Question: What jurisdiction, city, or county is the document associated with?
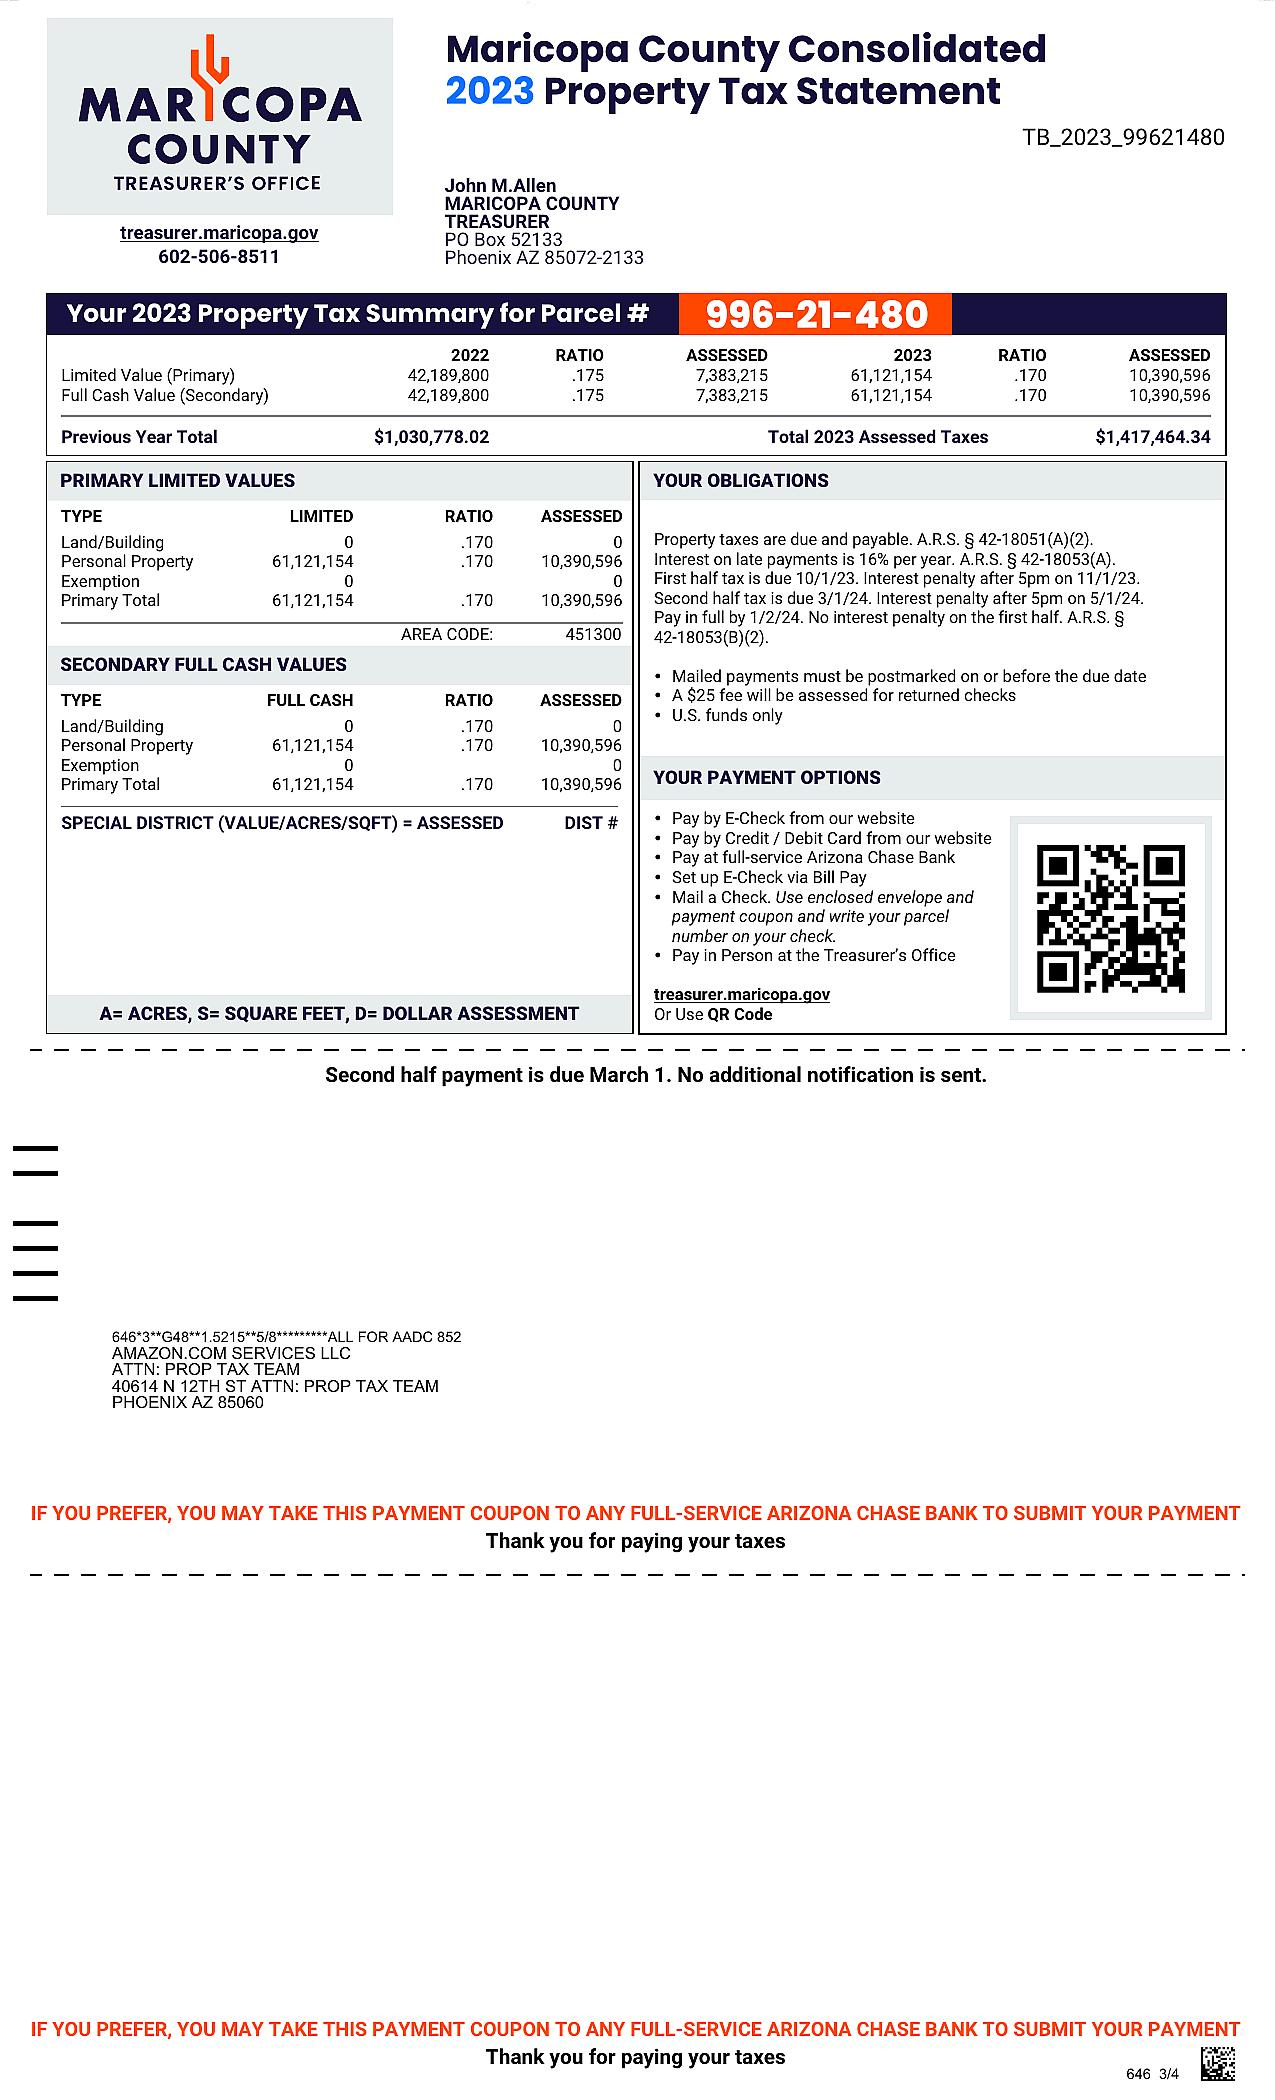
Answer: "Maricopa County"